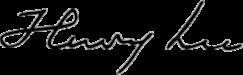
Signature of: henry lee